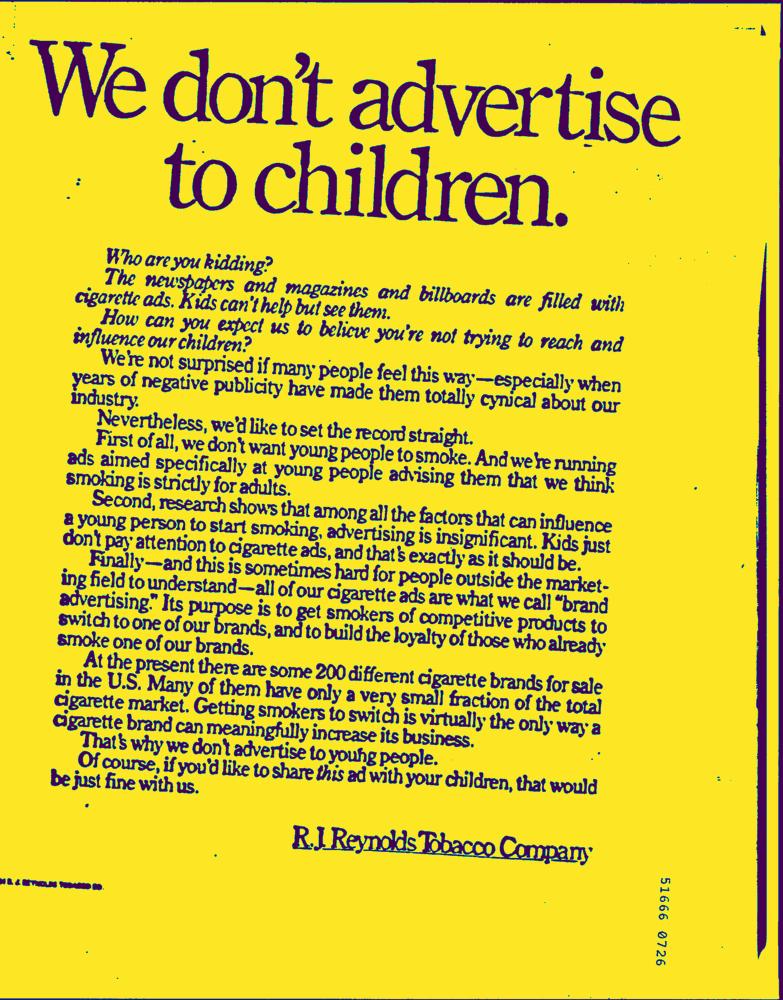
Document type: AD